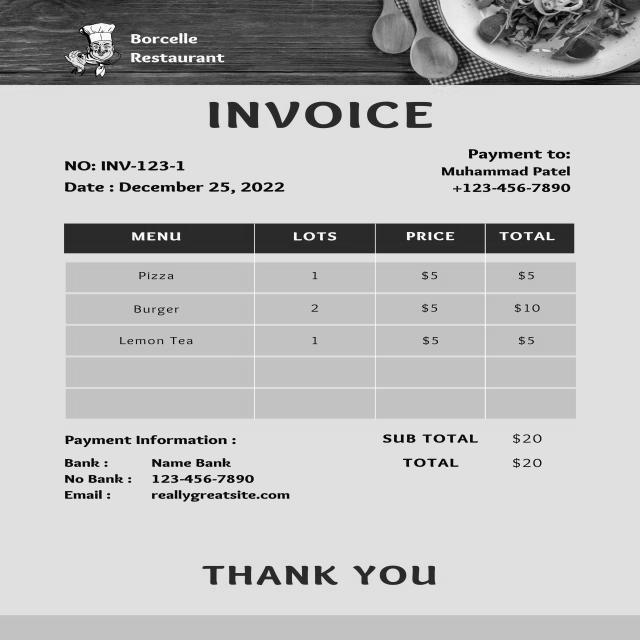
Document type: Invoice